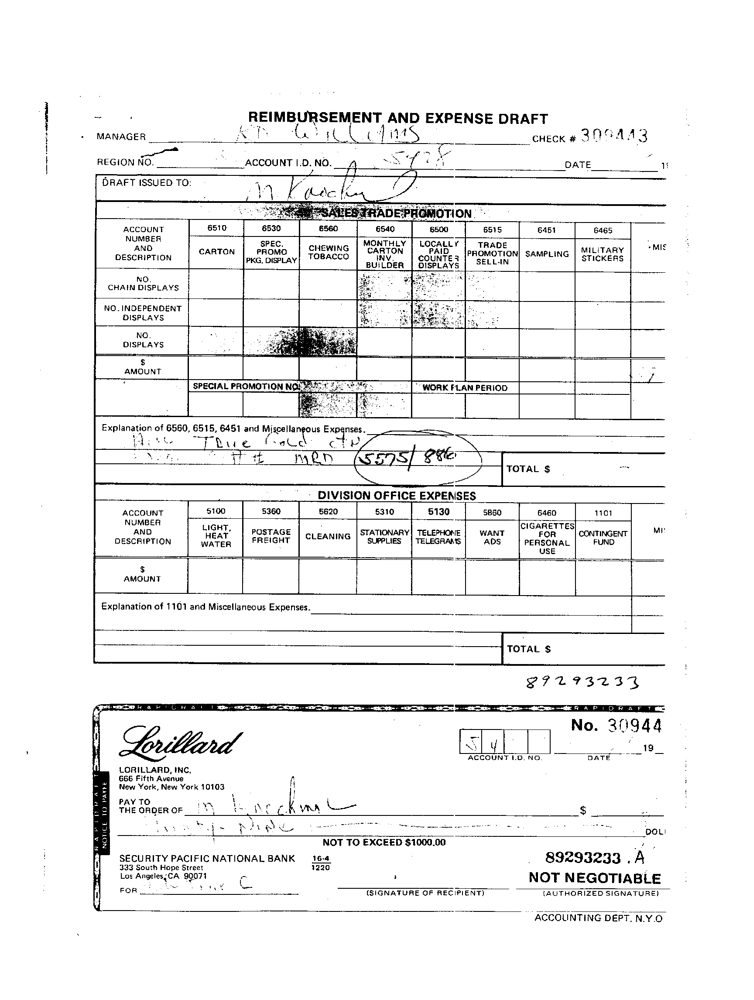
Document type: Invoice